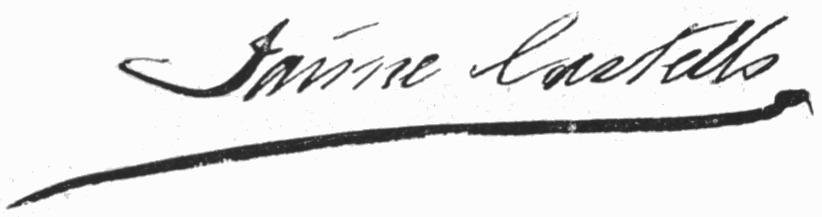
Signature of: jaime castells y montestruch